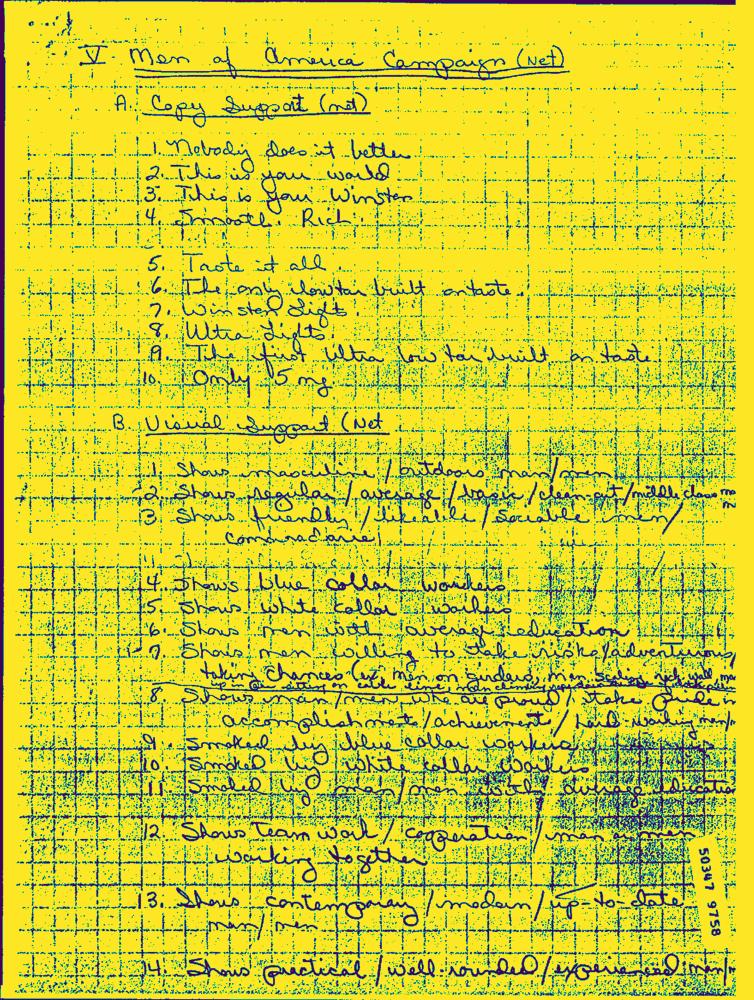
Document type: Hand-Written